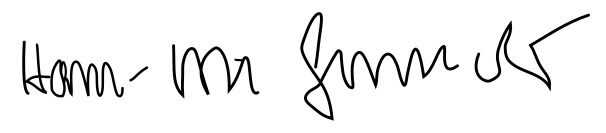
Signature of: hans dietrich genscher